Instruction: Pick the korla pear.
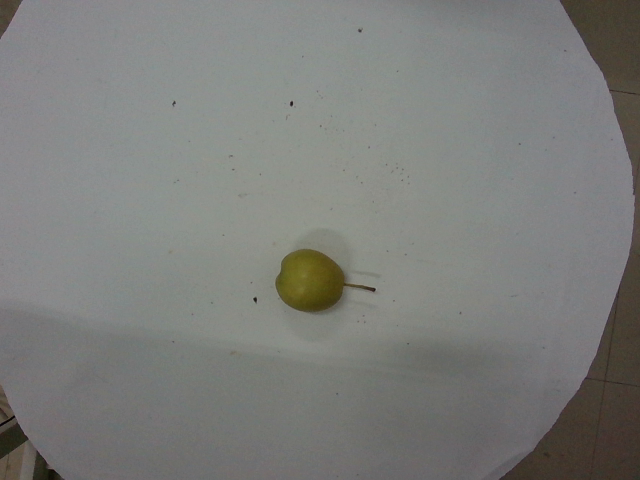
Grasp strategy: vertical